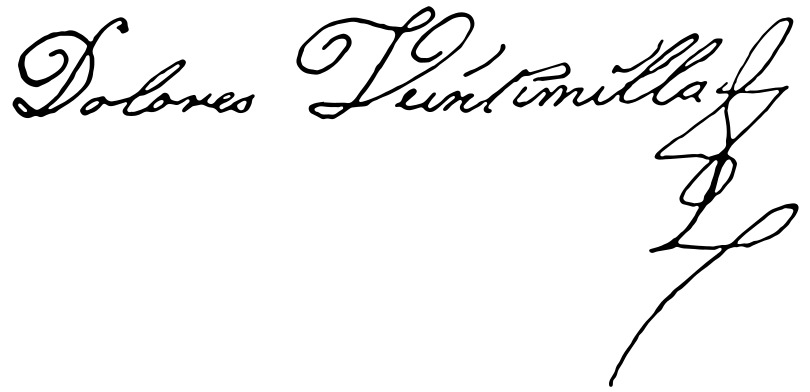
Signature of: dolores veintimilla